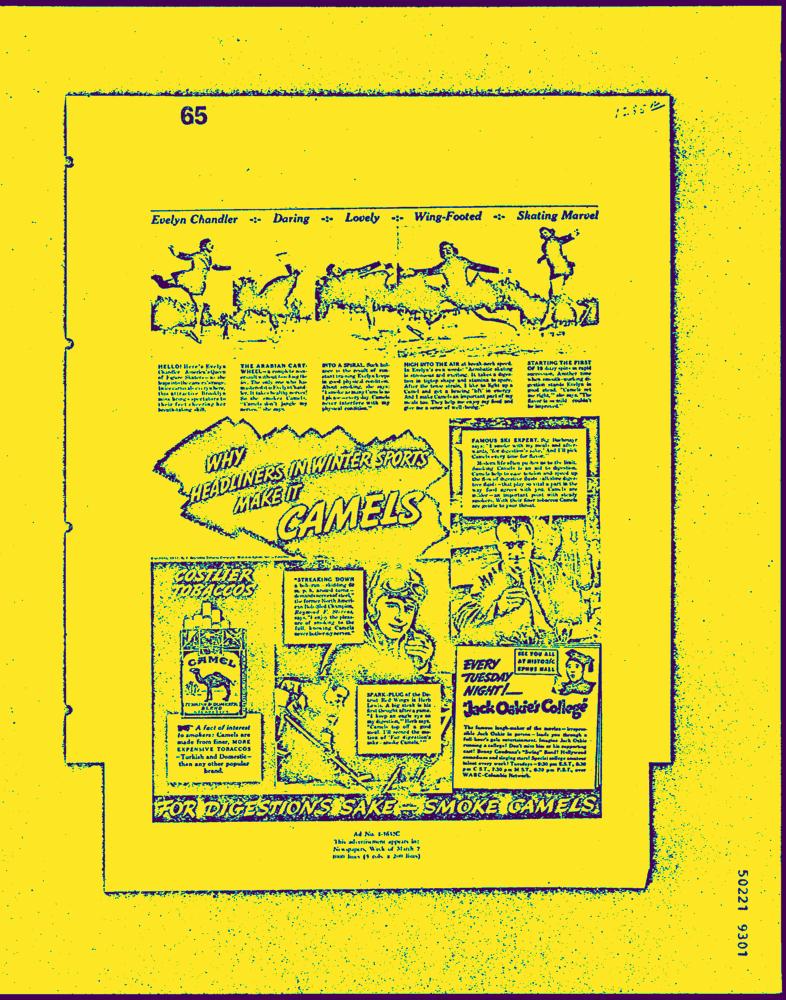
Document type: AD